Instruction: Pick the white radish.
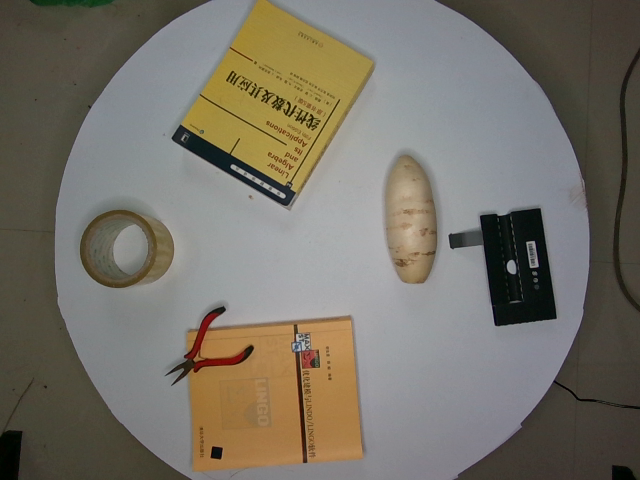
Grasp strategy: vertical